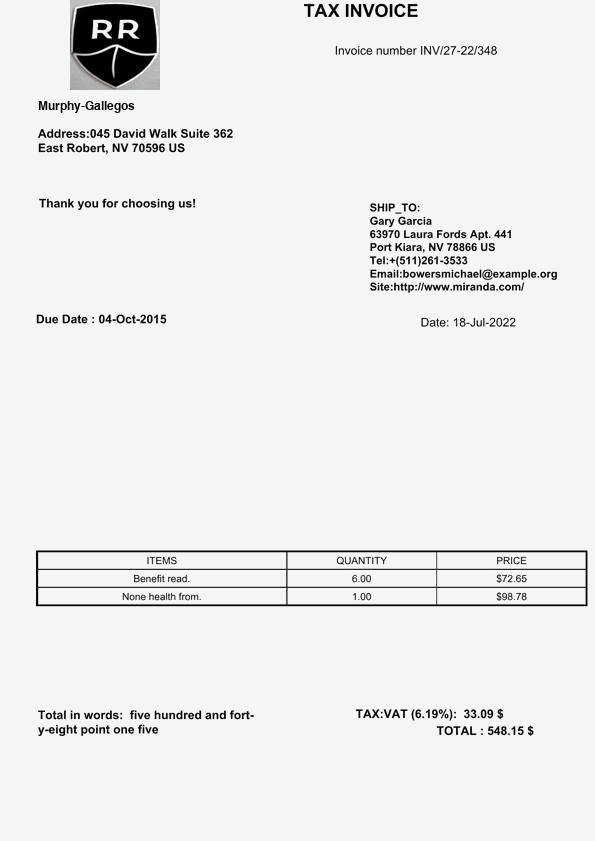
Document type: Invoice